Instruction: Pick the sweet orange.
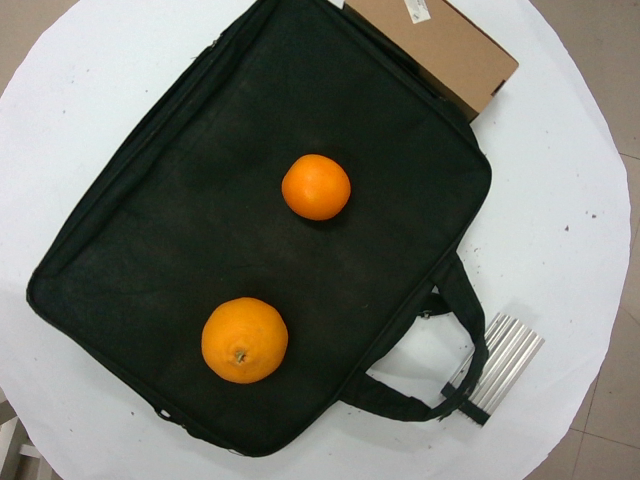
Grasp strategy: vertical